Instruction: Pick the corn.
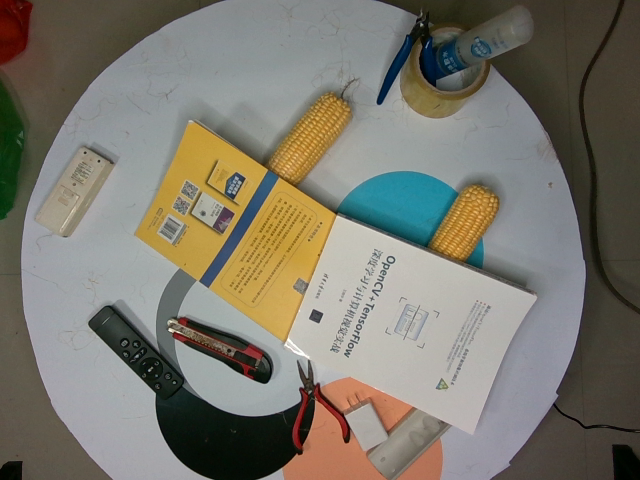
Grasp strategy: vertical